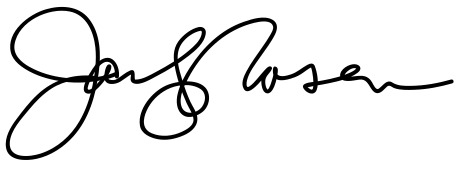
Signature of: jacky rosen